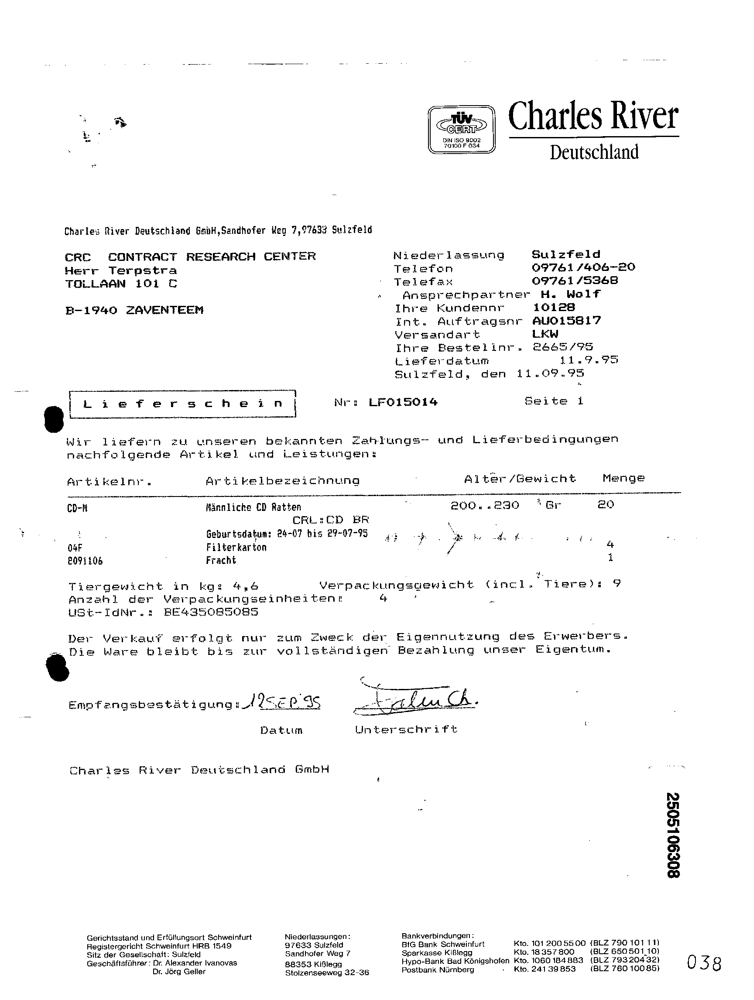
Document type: Invoice